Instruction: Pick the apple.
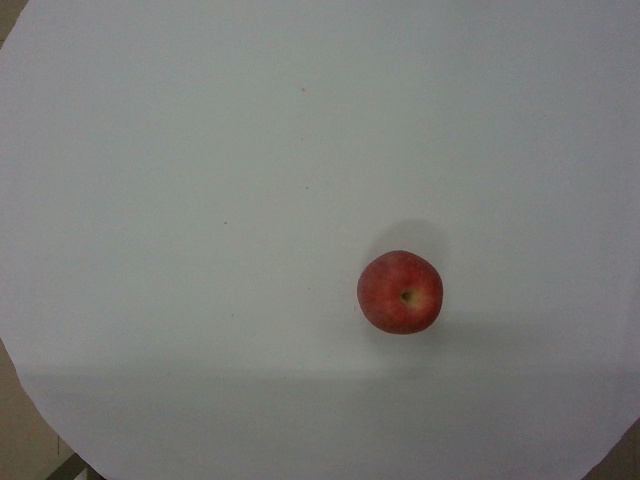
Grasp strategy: vertical